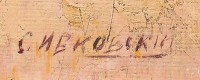
Signature of: semen ivkovskyi